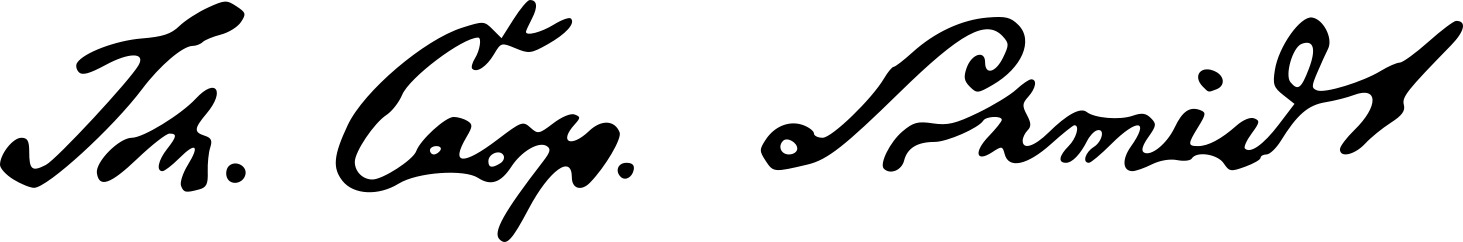
Signature of: max stirner